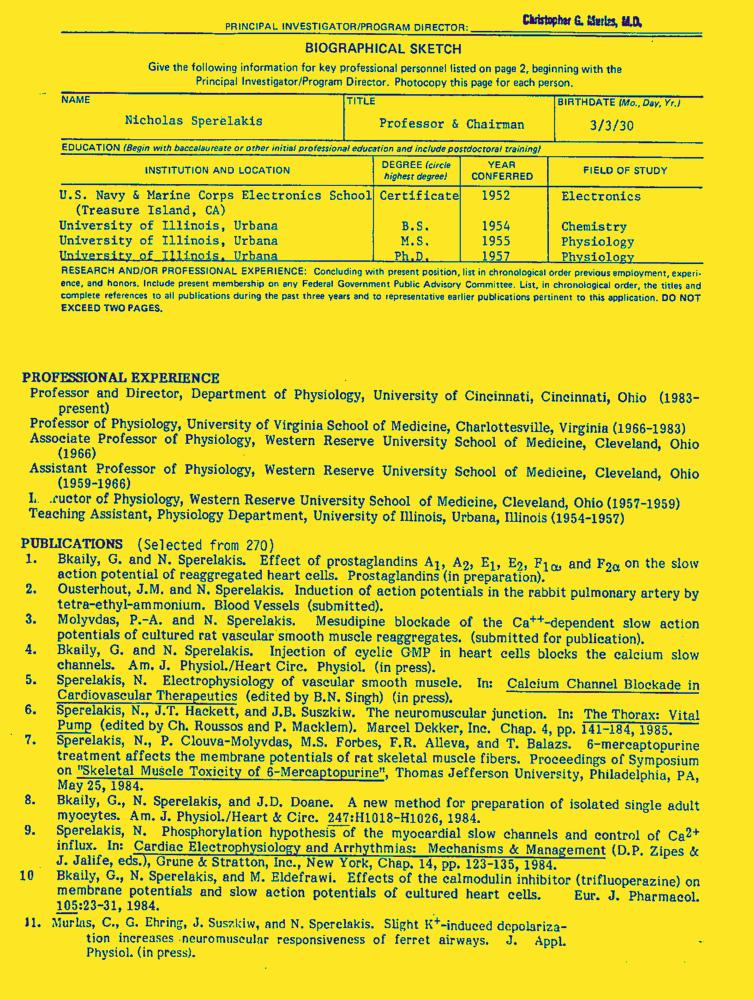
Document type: Resume-Doc